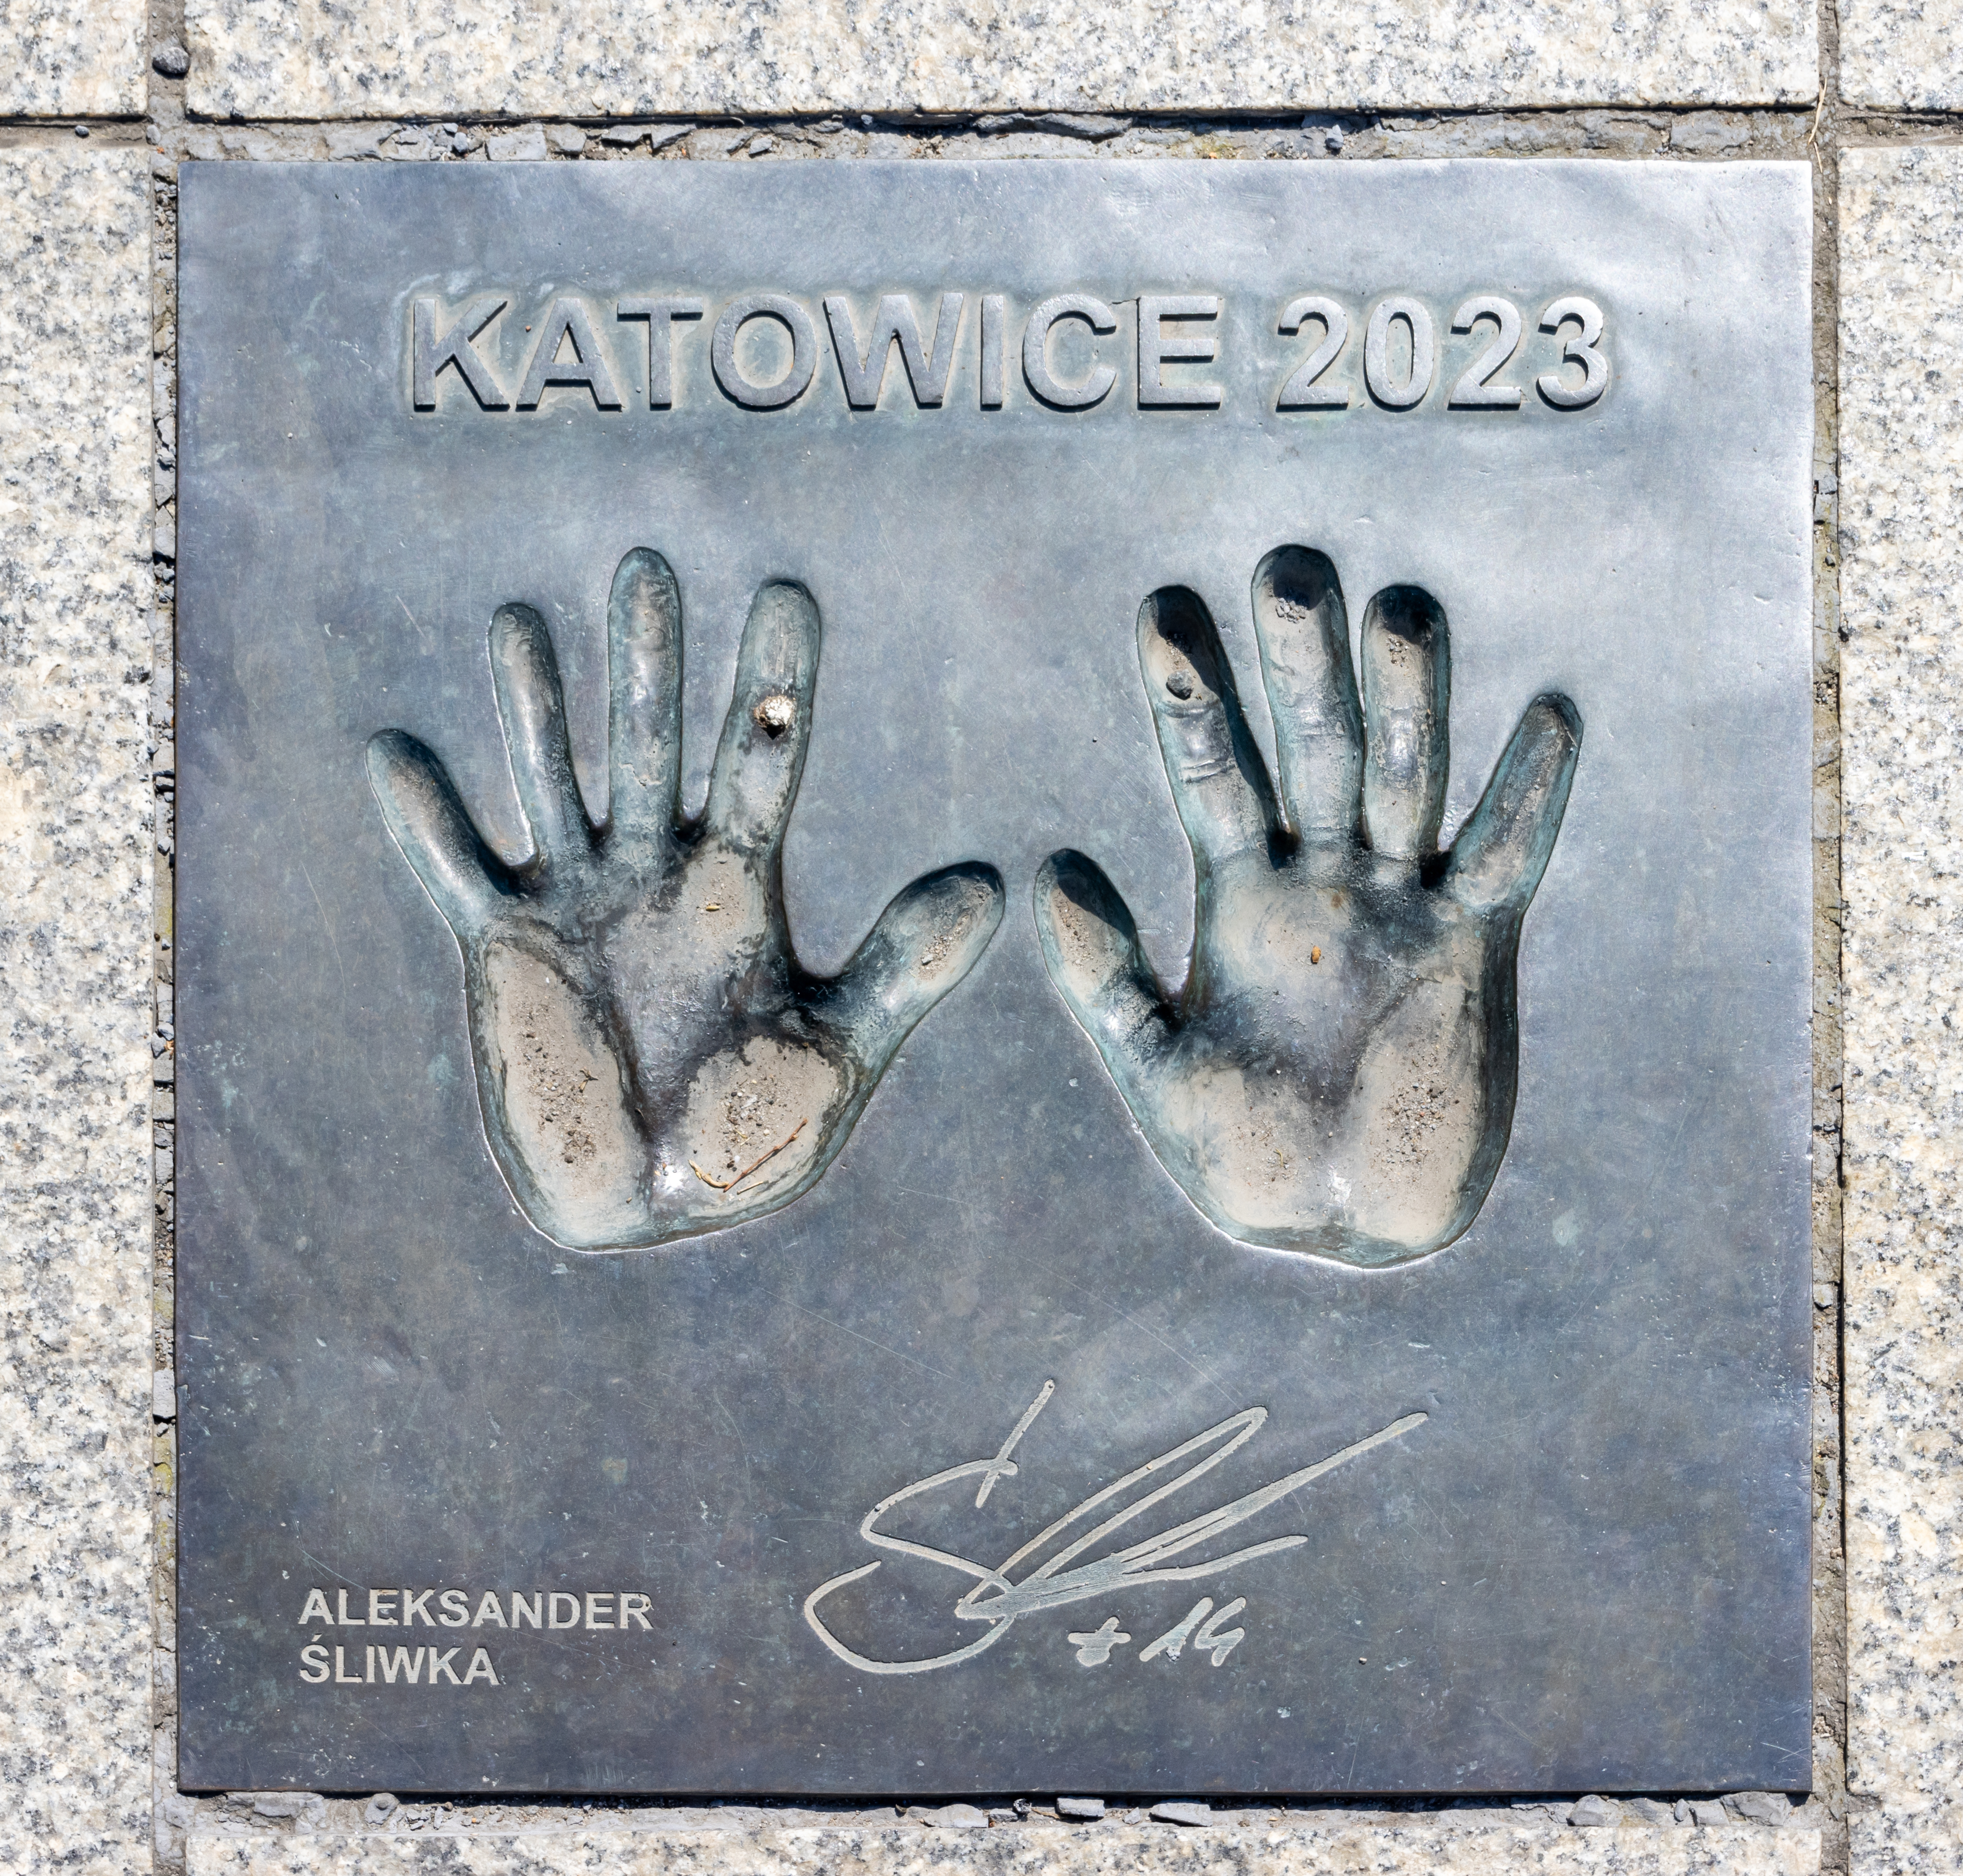
Signature of: aleksander śliwka